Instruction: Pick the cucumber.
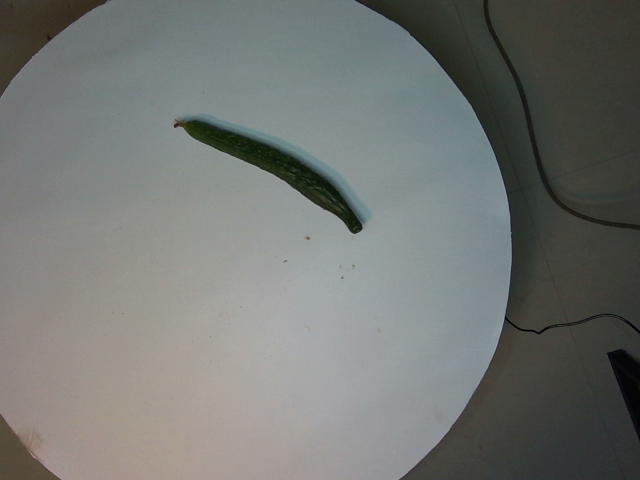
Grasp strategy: vertical